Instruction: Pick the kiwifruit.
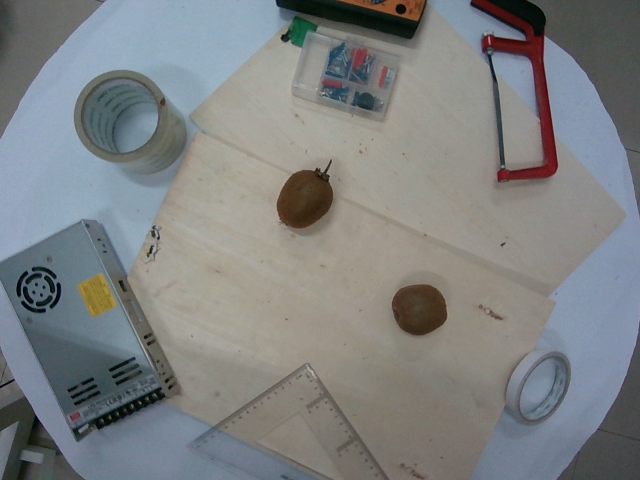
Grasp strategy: vertical